Question: Which state is mentioned in the document?
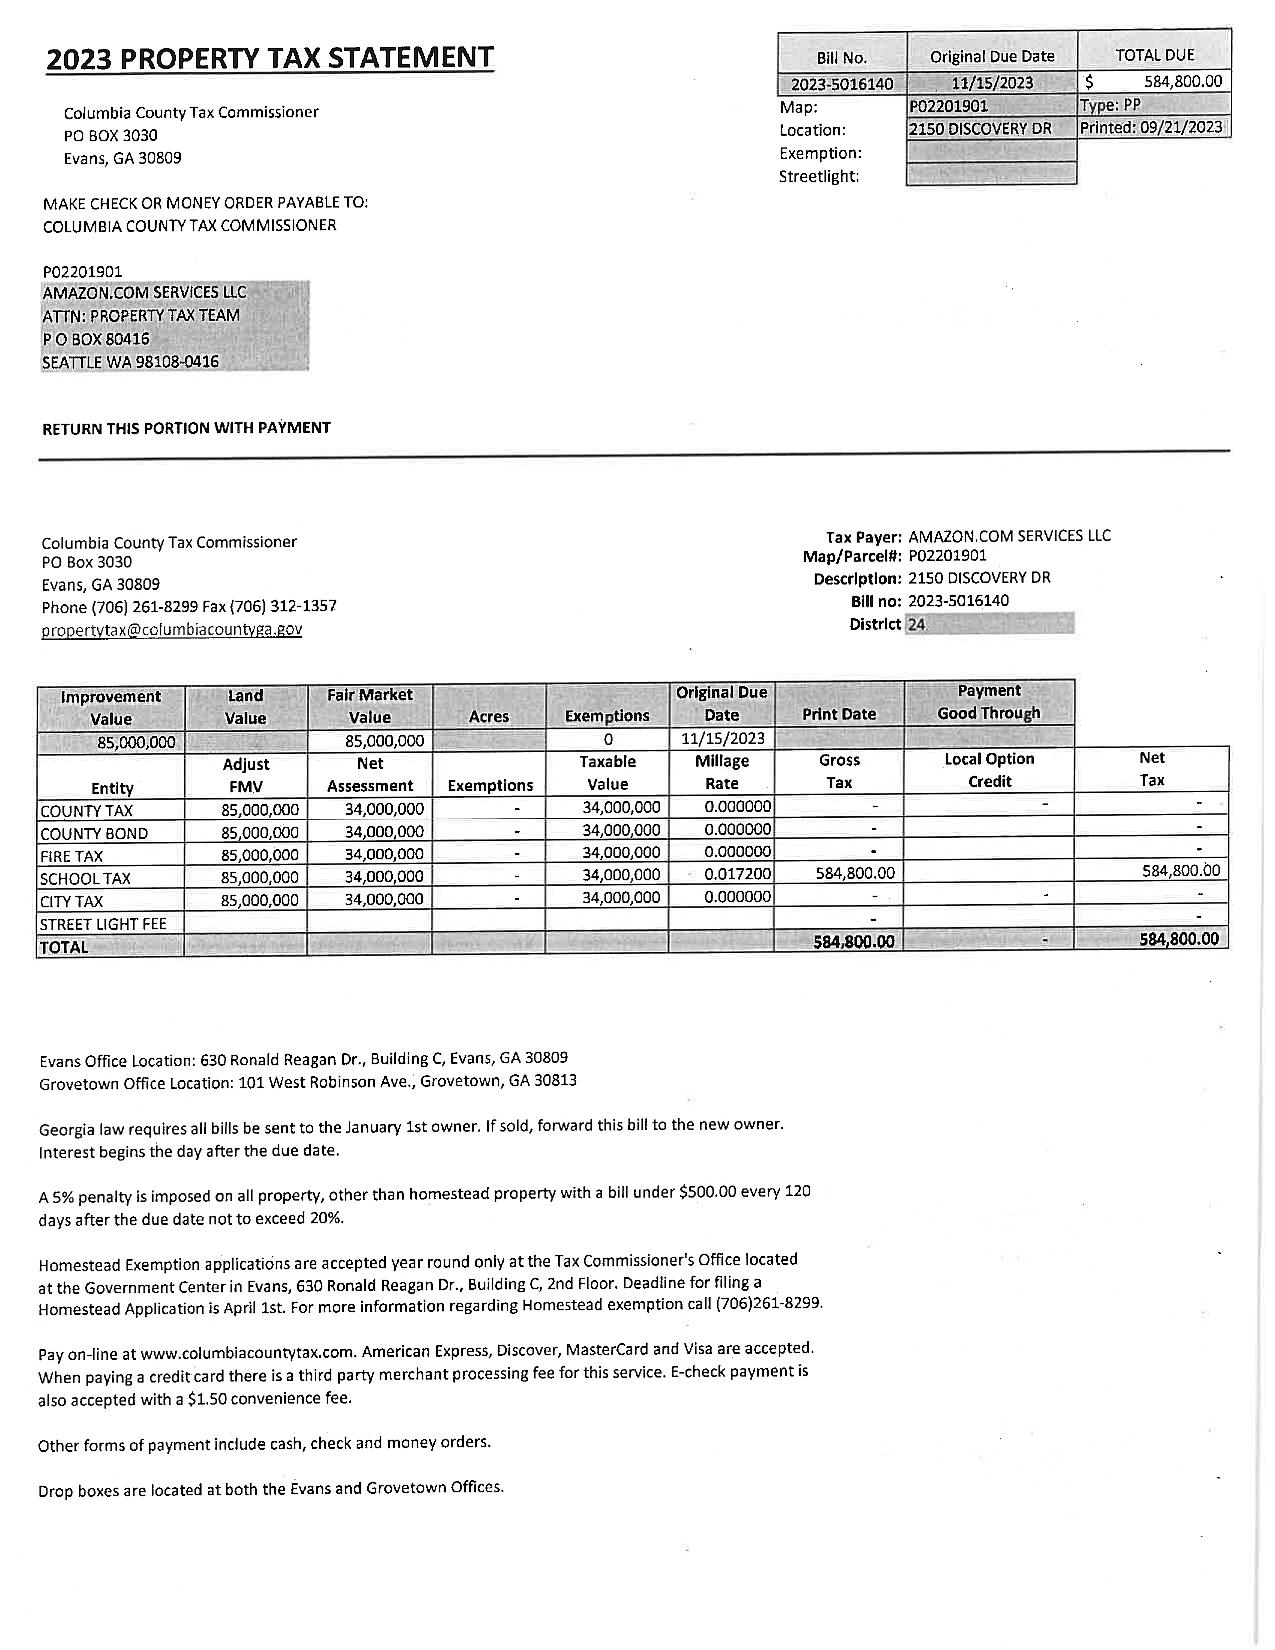
Answer: "GA"